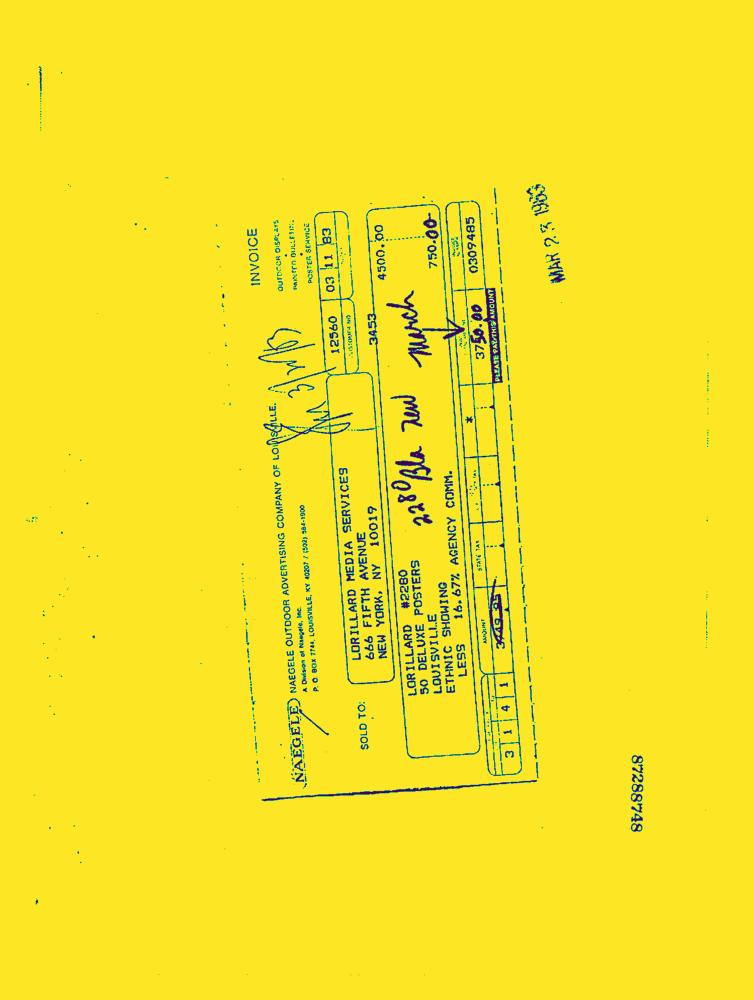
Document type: Invoice-Doc